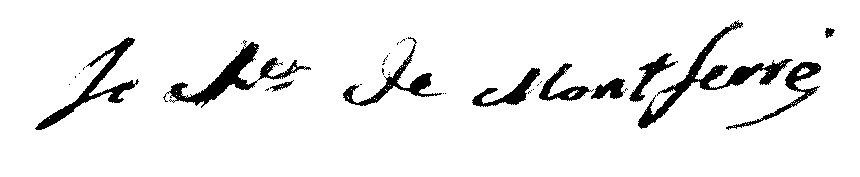
Signature of: raymond de banyuls